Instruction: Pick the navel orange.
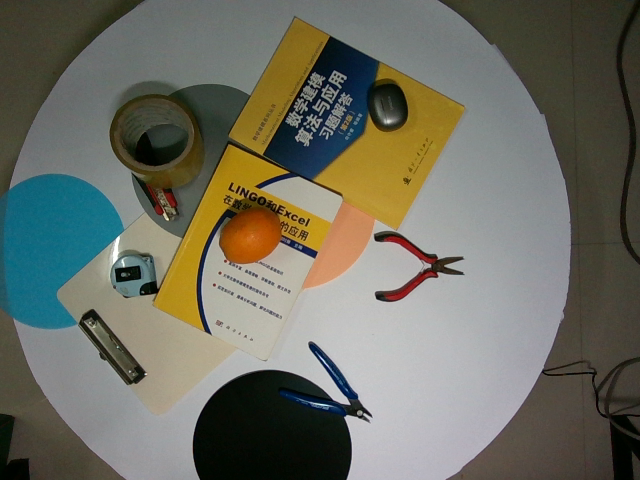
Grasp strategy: vertical